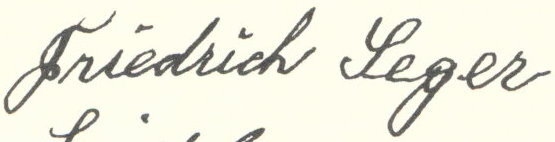
Signature of: johann friedrich seger